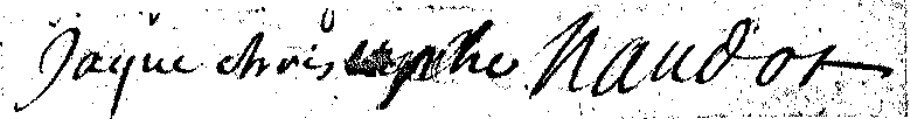
Signature of: jacques christophe naudot